Question: What could the diagnosis suggest?
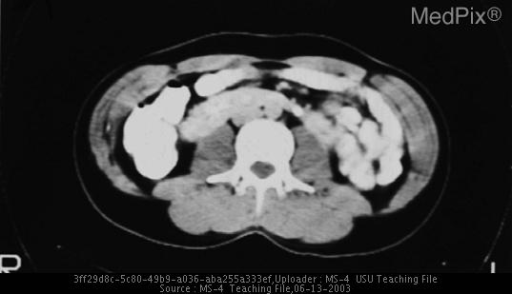
Answer: The possible diagnosis includes Spinal bifida can also cause severe bilateral hydronephrosis but the angiographic picture here is classic and this diagnosis is an "Aunt Minnie".